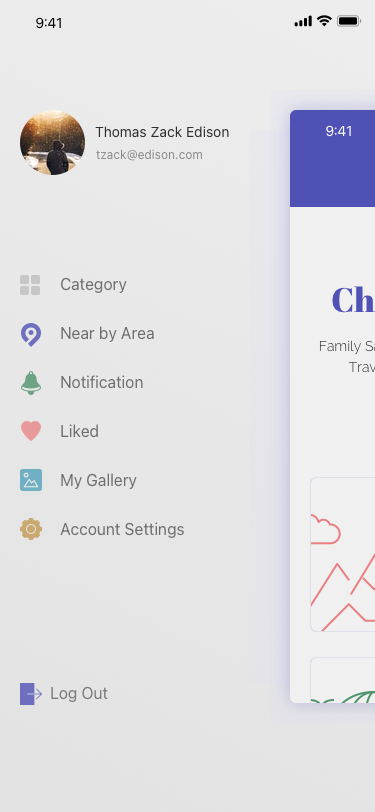
Text in this UI design:
Liked
Category
Thomas Zack Edison
tzack@edison.com
Log Out
Near by Area
Notification
My Gallery
Account Settings